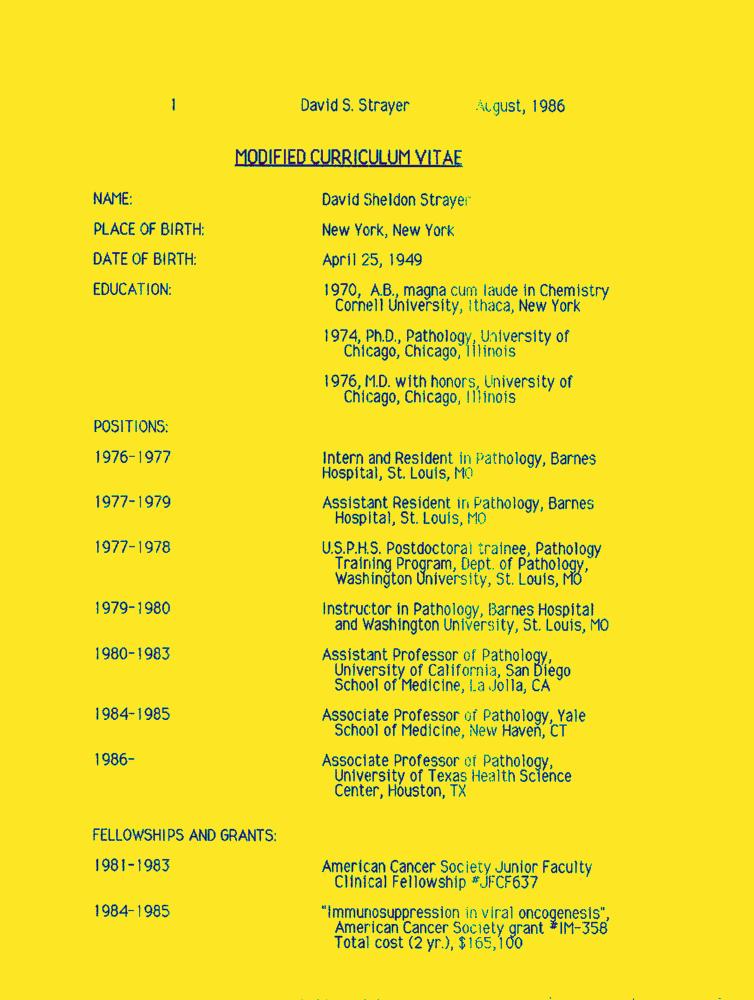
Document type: Resume-Doc